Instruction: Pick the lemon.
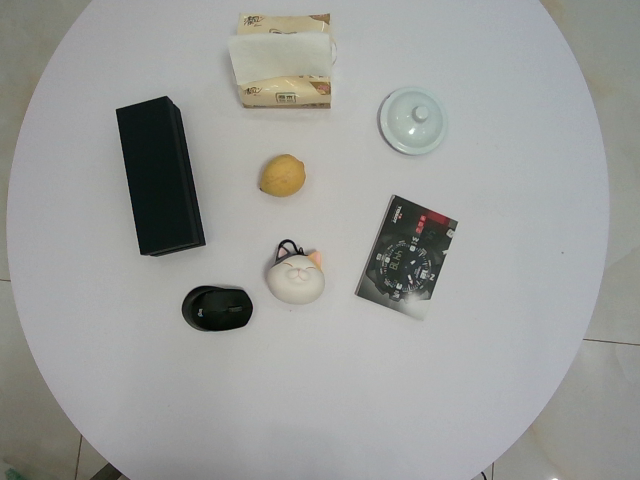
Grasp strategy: vertical